Question: In what way does the history help explain the case?
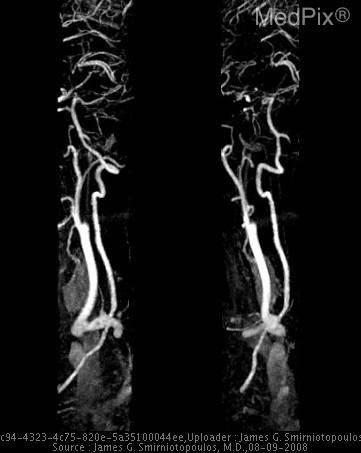
Answer: The patient's history of Acute onset of left hemiparesis is key in understanding the case.